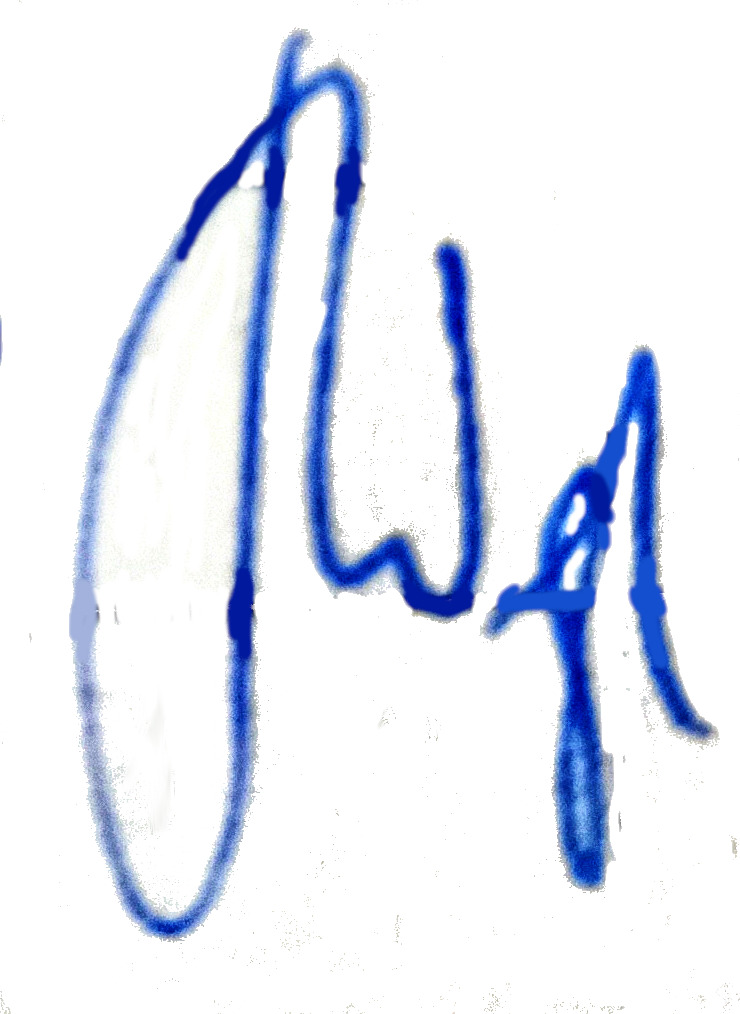
Signature of: piotr węgleński